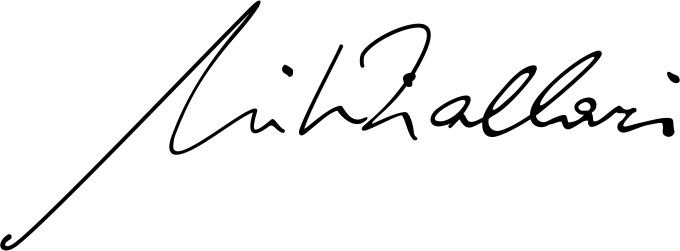
Signature of: mihal zallari